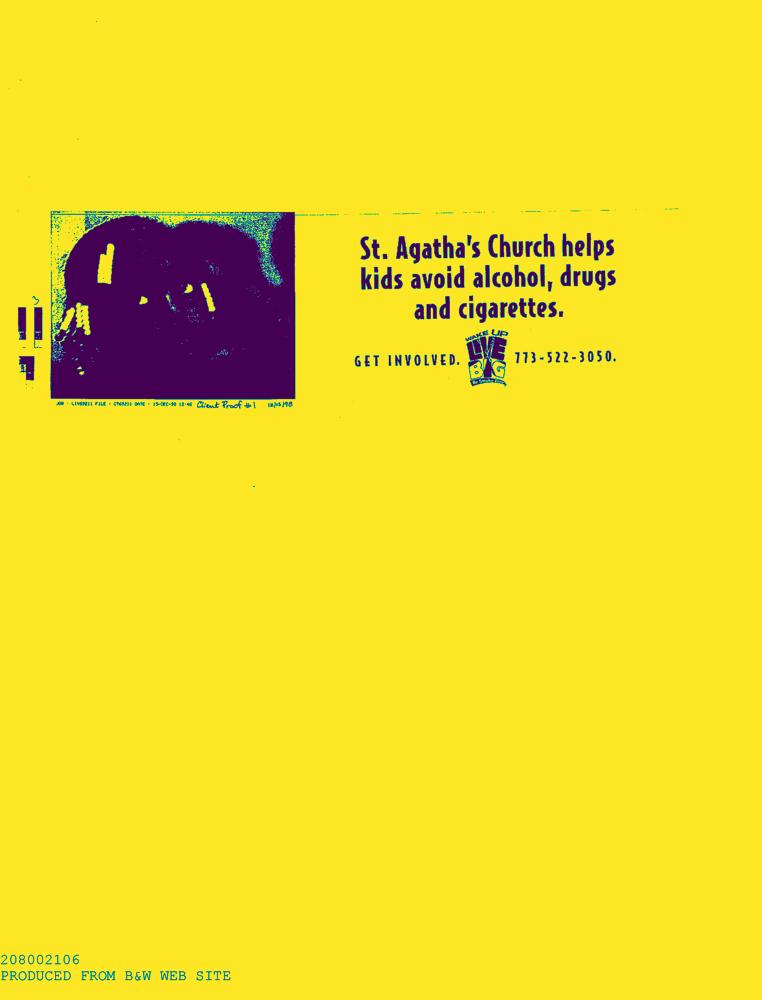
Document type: AD